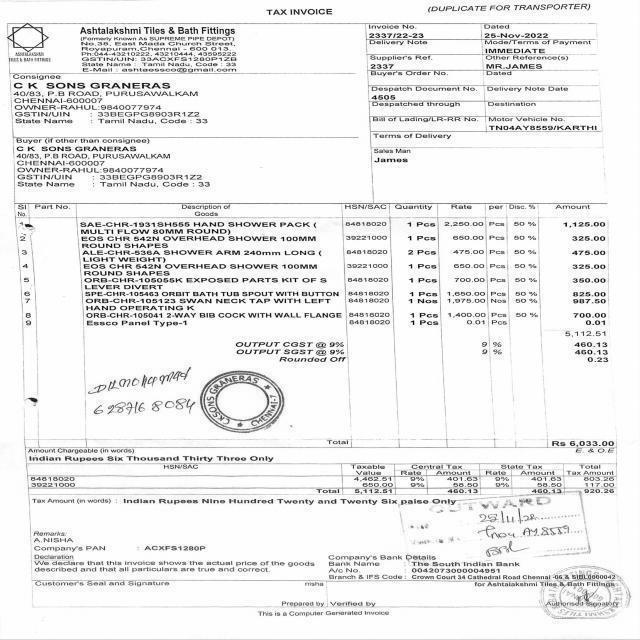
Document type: Invoice